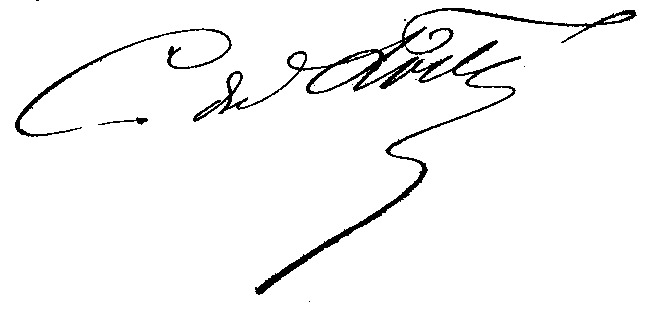
Signature of: camille du locle